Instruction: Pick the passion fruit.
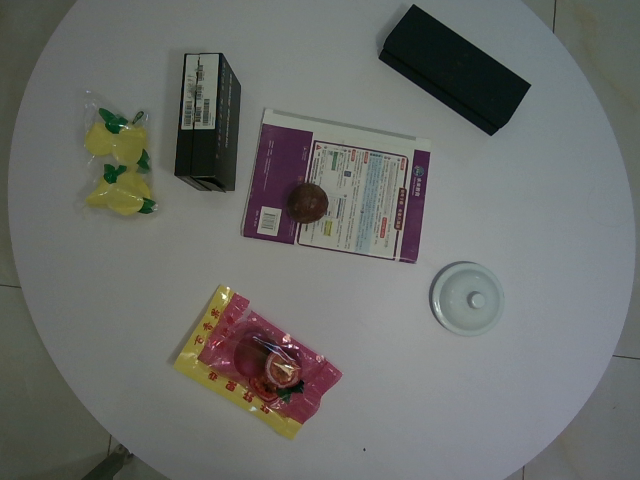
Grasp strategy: vertical